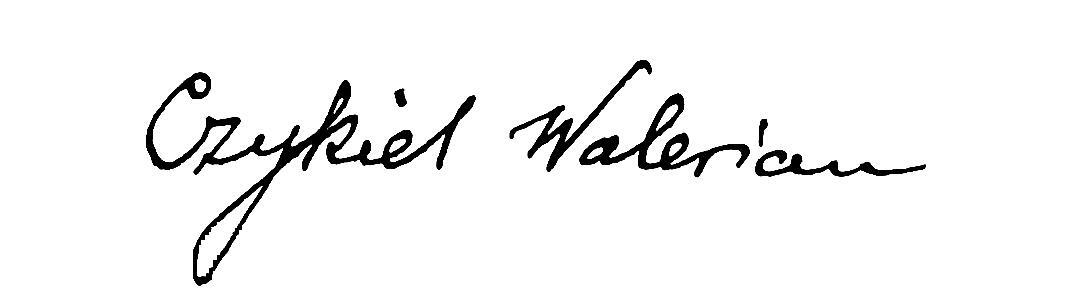
Signature of: walerian czykiel